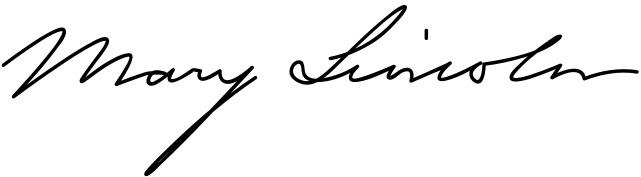
Signature of: mary todd lincoln